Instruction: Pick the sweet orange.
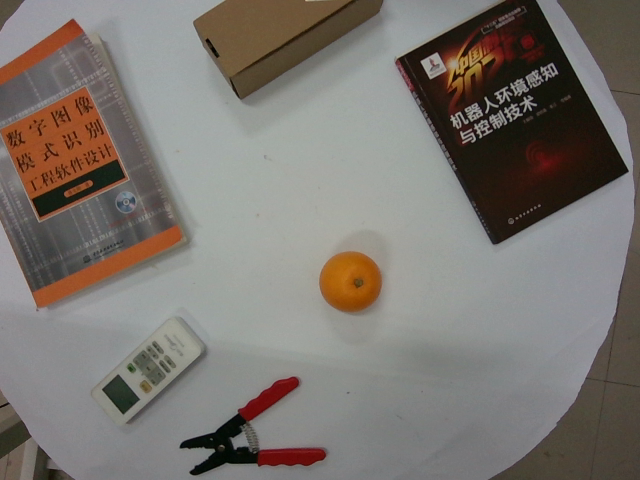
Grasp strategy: vertical